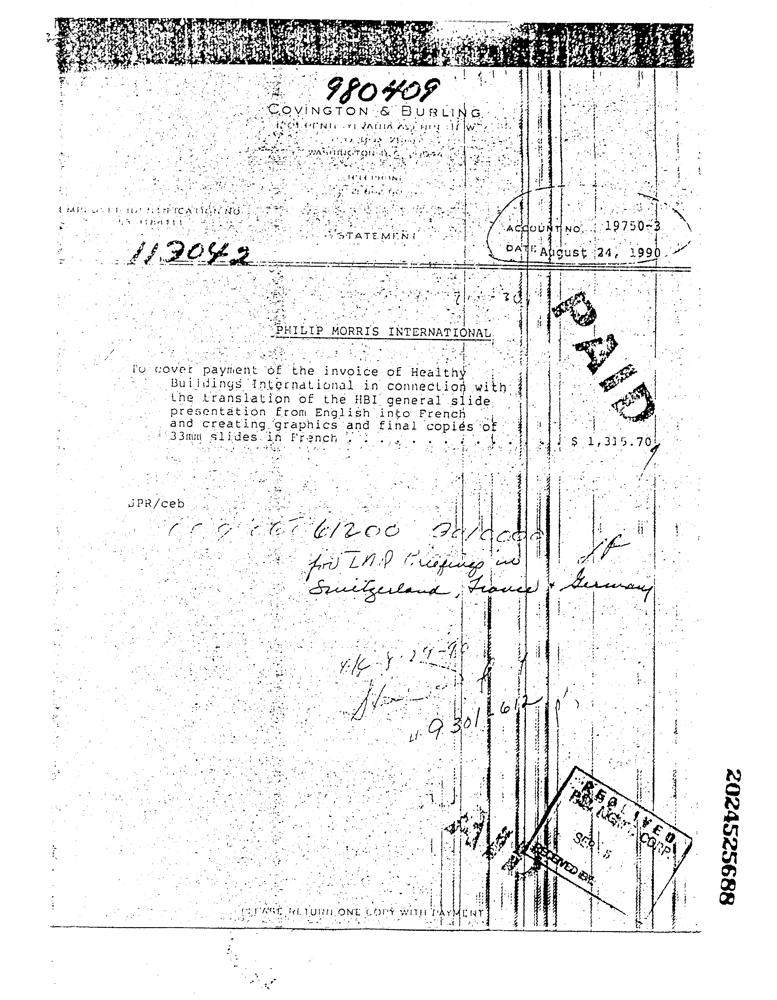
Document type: Invoice